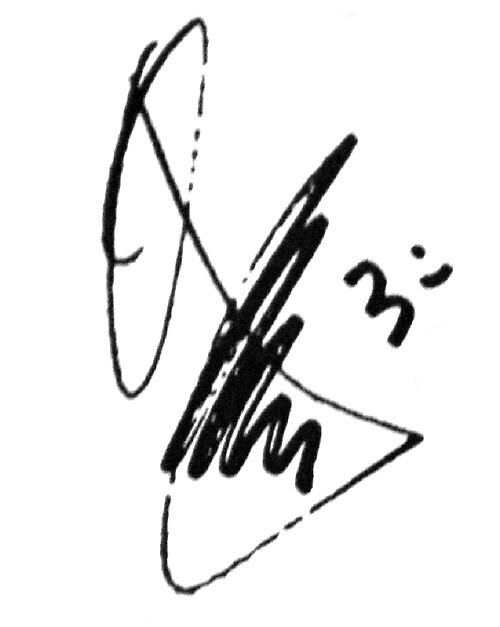
Signature of: gerry weil